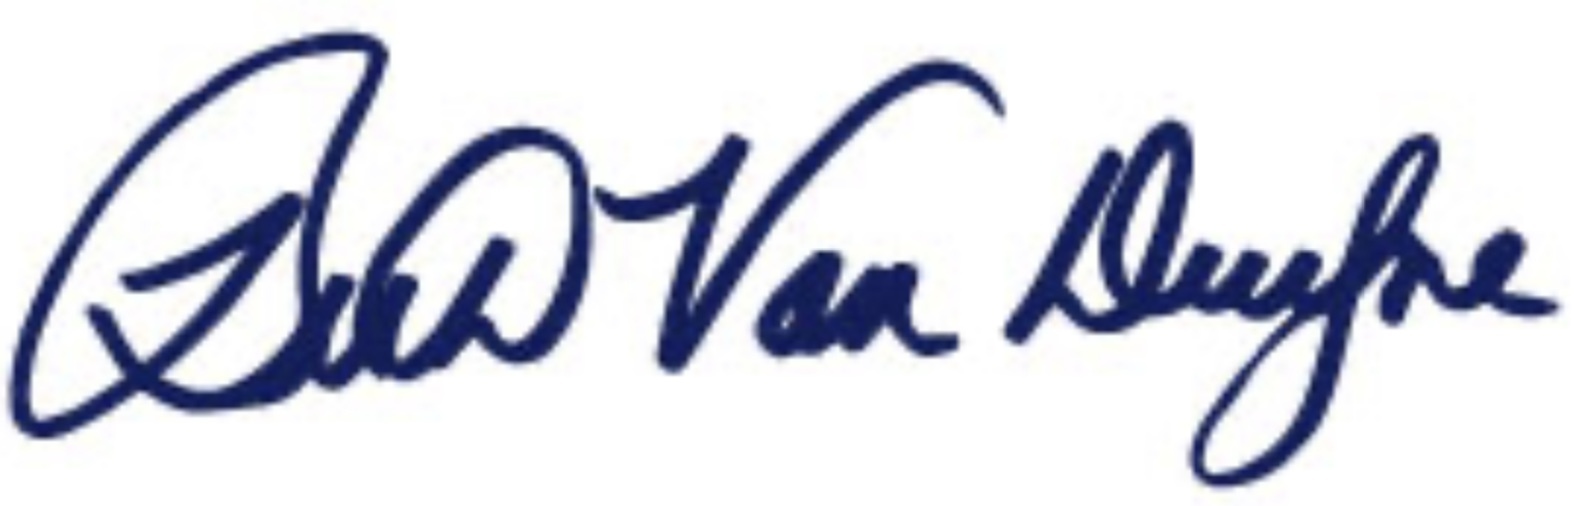
Signature of: beth van duyne